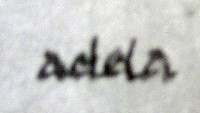
Signature of: adela of normandy